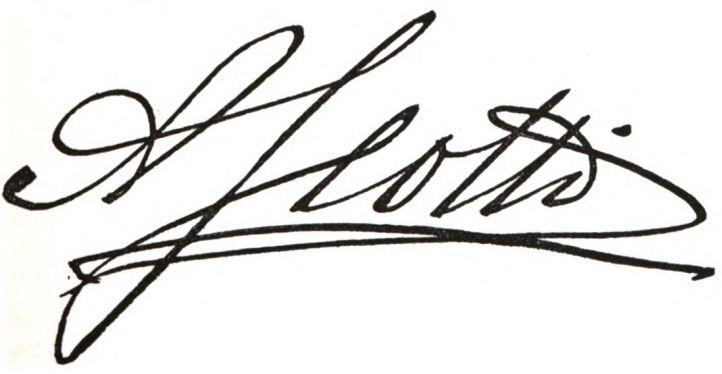
Signature of: antonio scotti